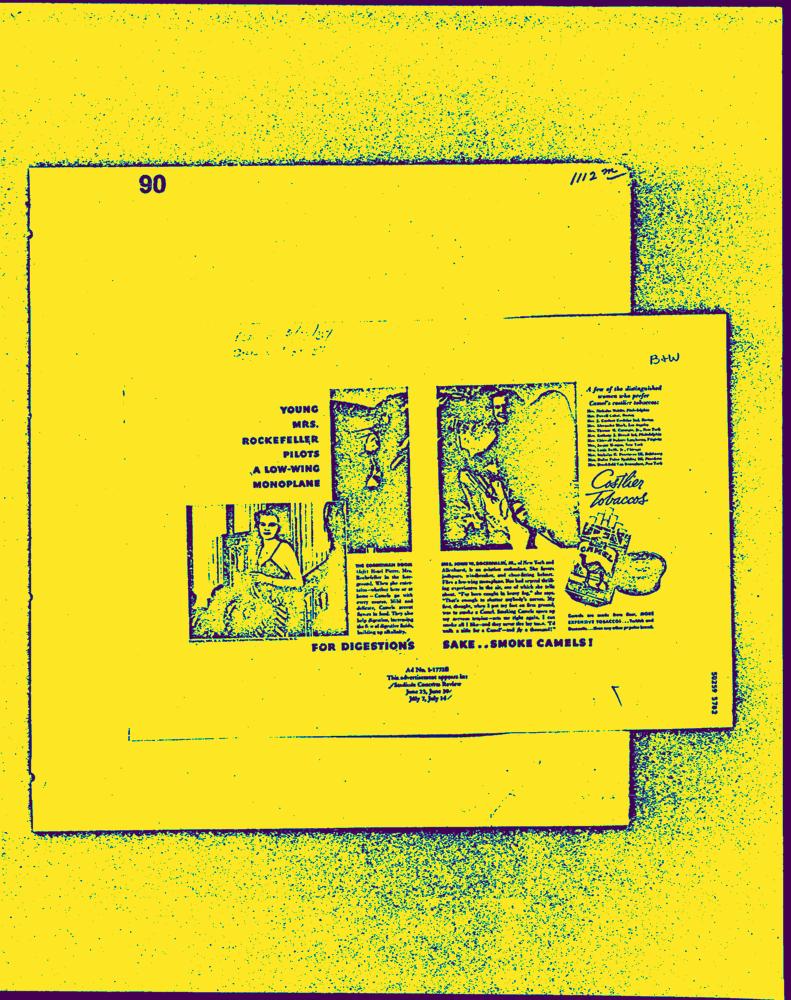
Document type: AD